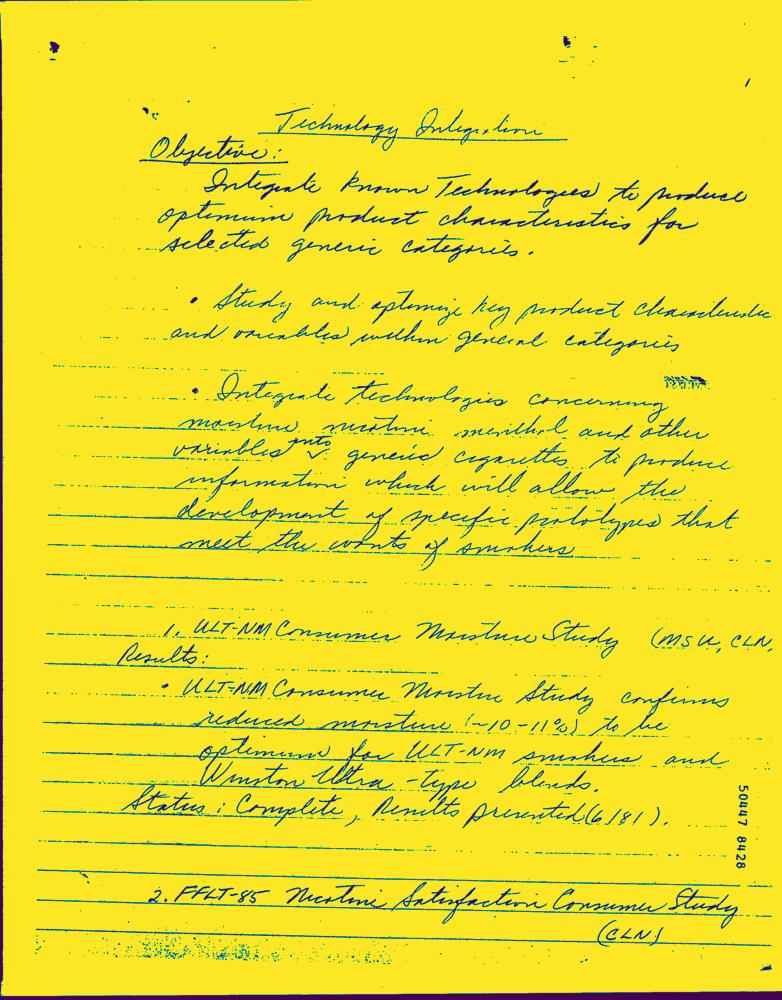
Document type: Hand-Written